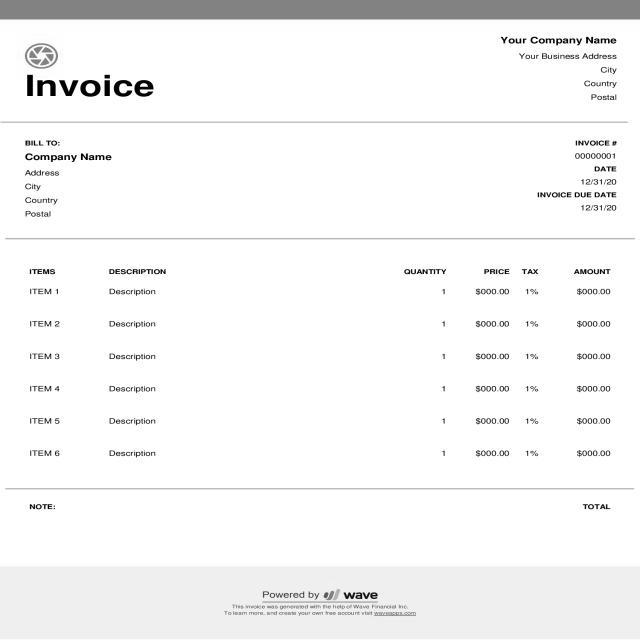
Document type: Invoice